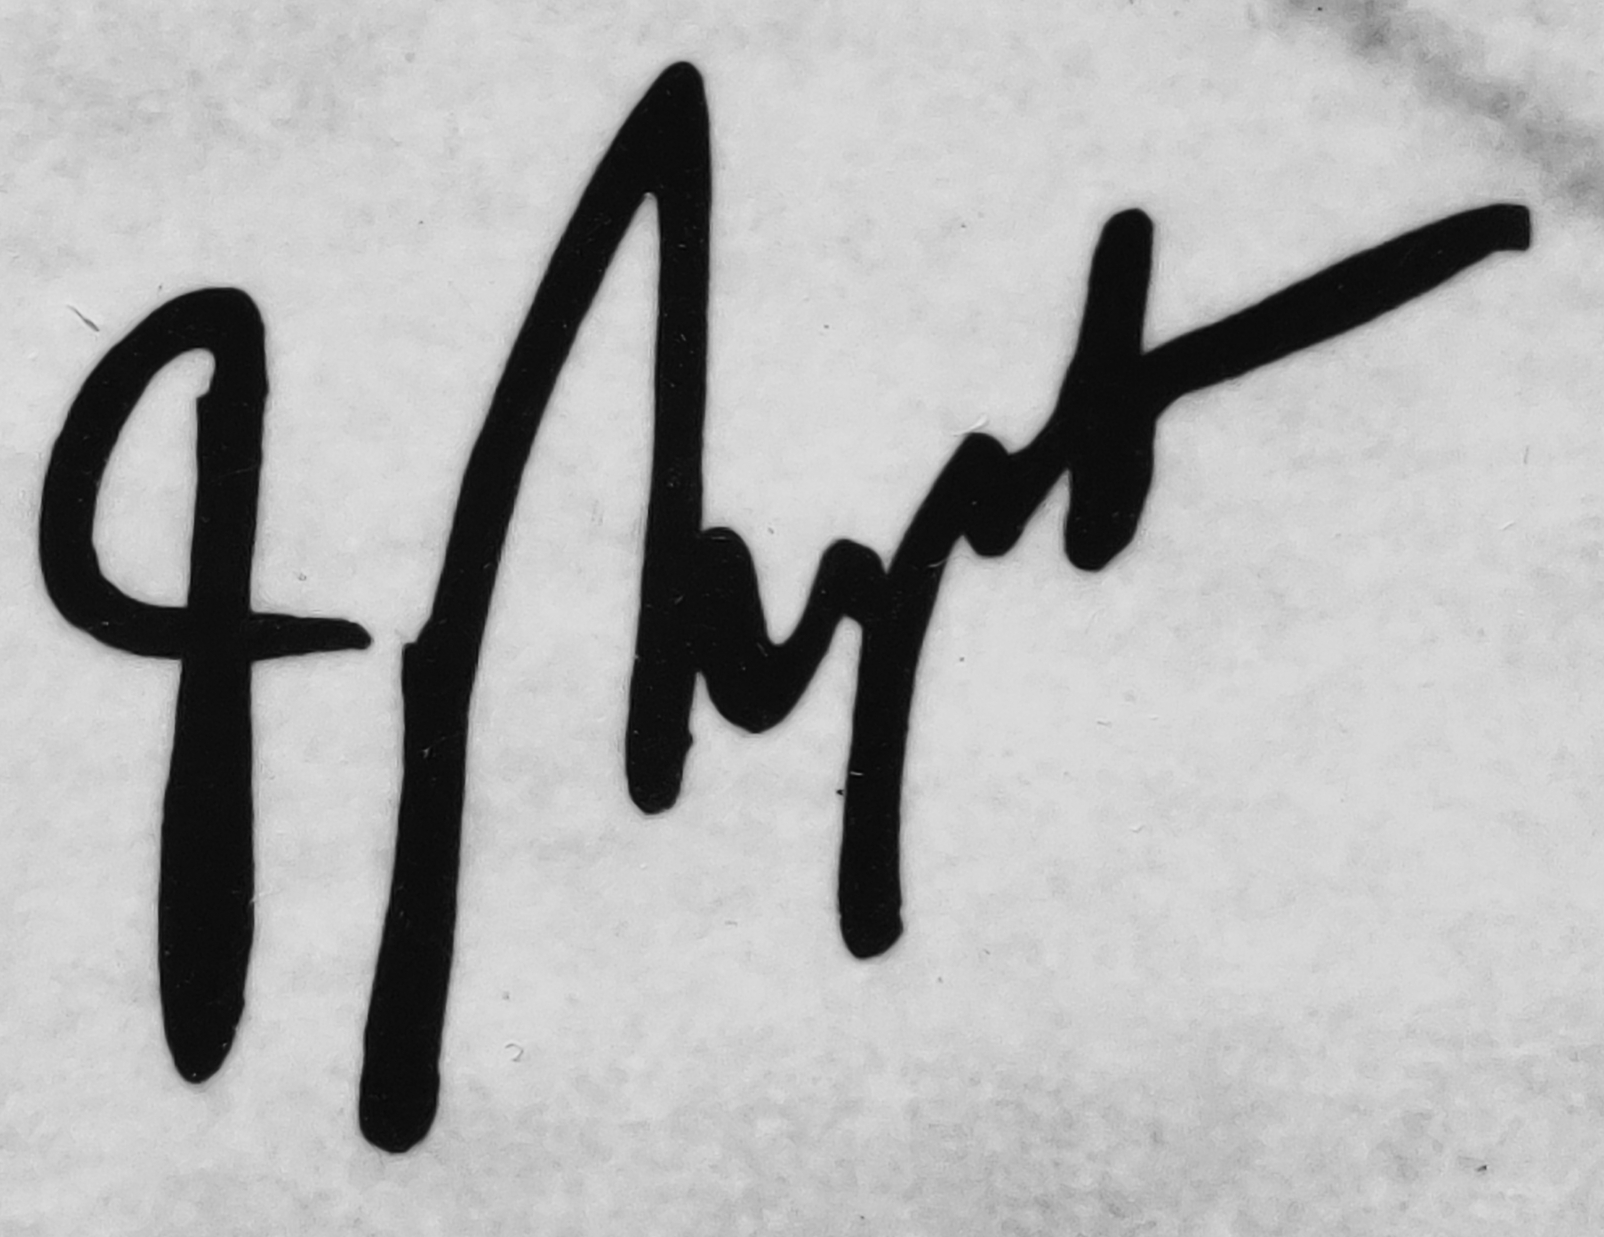
Signature of: ondrej nepela